Question: What are the imaging findings?
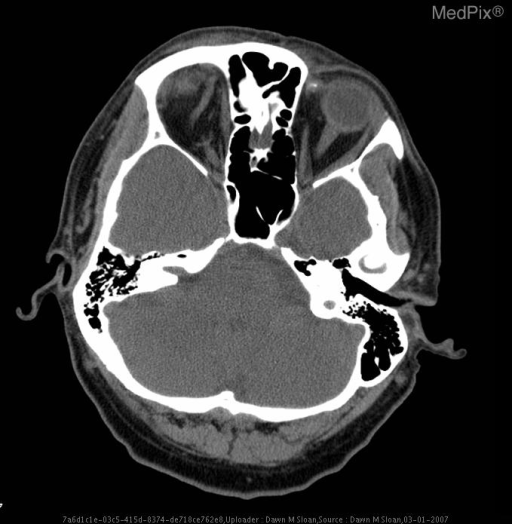
Answer: The imaging shows • CT on HD#1 demonstrated no evidence of infarction, inflammation, or bleeding.
• CT on HD#3 showed a change in density in areas of the left cerebellum
• MRI/MRA of the head and brain on HD#4 demonstrated subacute L PICA territory infarcts and normal intracranial MRA.
• MRI/MRA of the neck on HD#5 demonstrated no dissection, aneurysm or focal stenosis of the vertebral arteries. Normal CT taken hours after presentation..